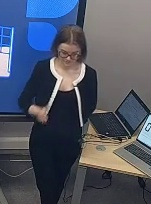
Транскрипция: I would like to ask you one question.
Категория: Коммуникативные модальности
Подкатегория: Паравербальное
Описание действия: Педагог рассказывает ученикам, как вести себя в случае, если они хотят ответить на вопрос - поднять руку, это же она и показывает.
Контекст и комментарии: Контекст до: ученики слушали подготовленное для них задание. Реакция после: ученики обратили внимание на представленное задание, начали предлагать ответы. Педагогический смысл: ученики вовлеклись в процесс, обратили большее внимание на представленное задание.